Question: Can you provide the account number mentioned in the document?
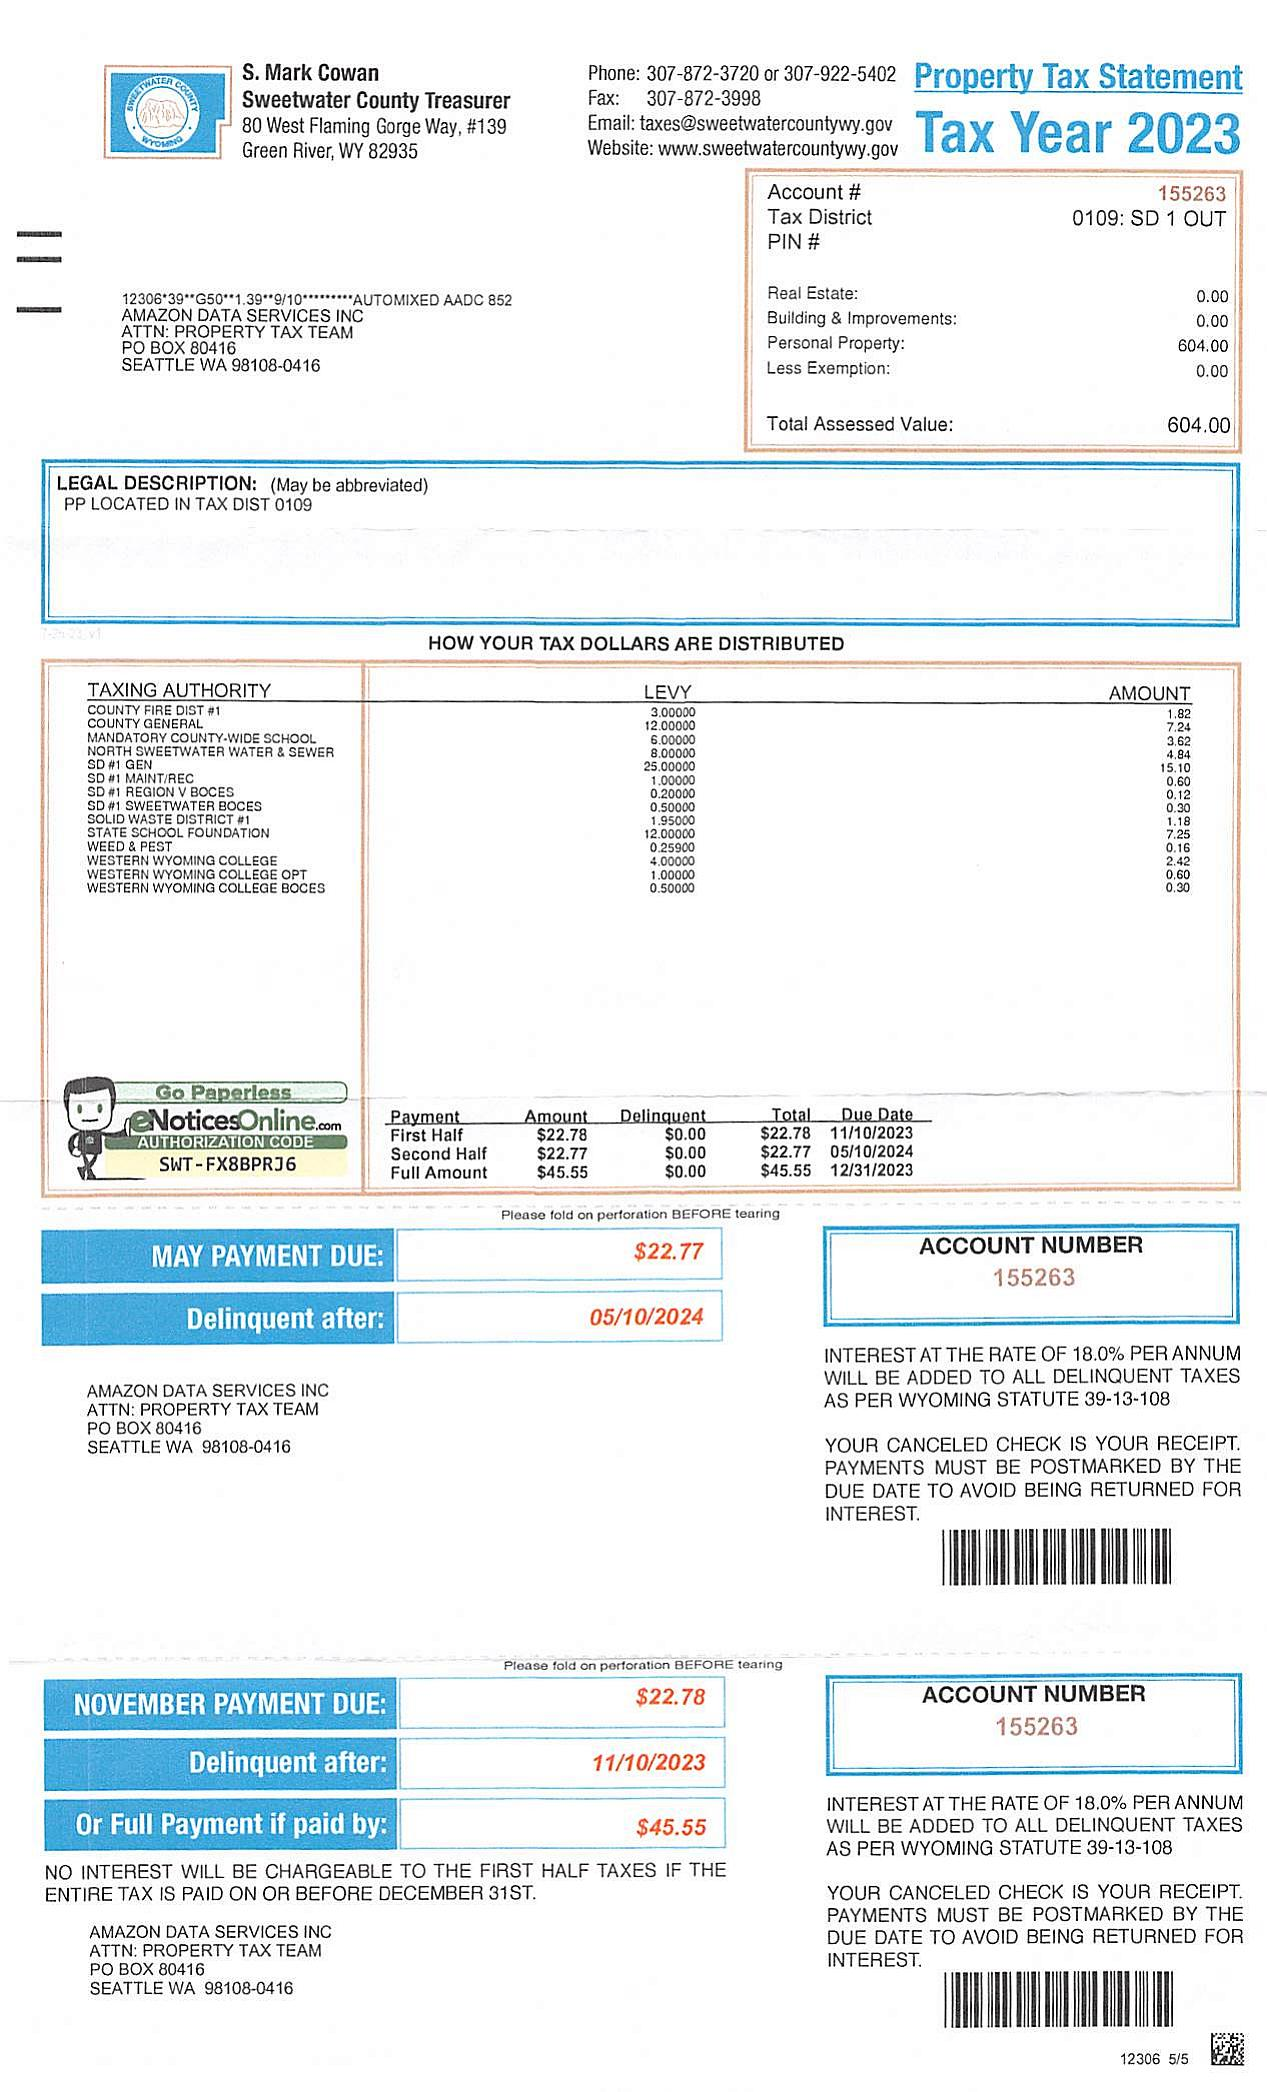
Answer: "155263"